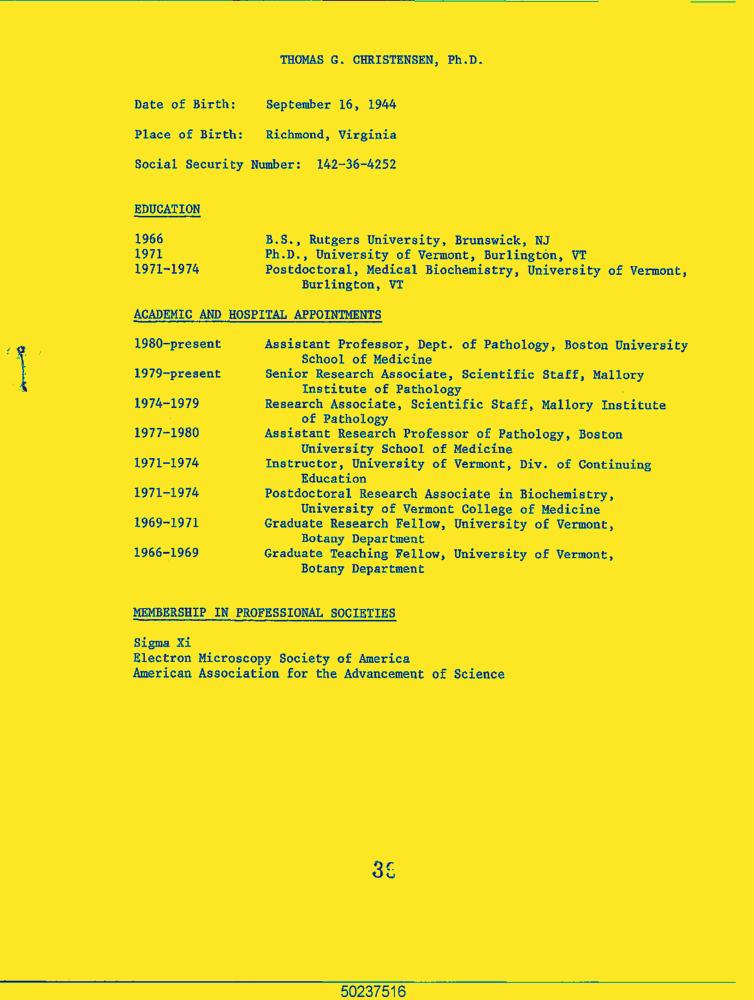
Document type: Resume-Doc